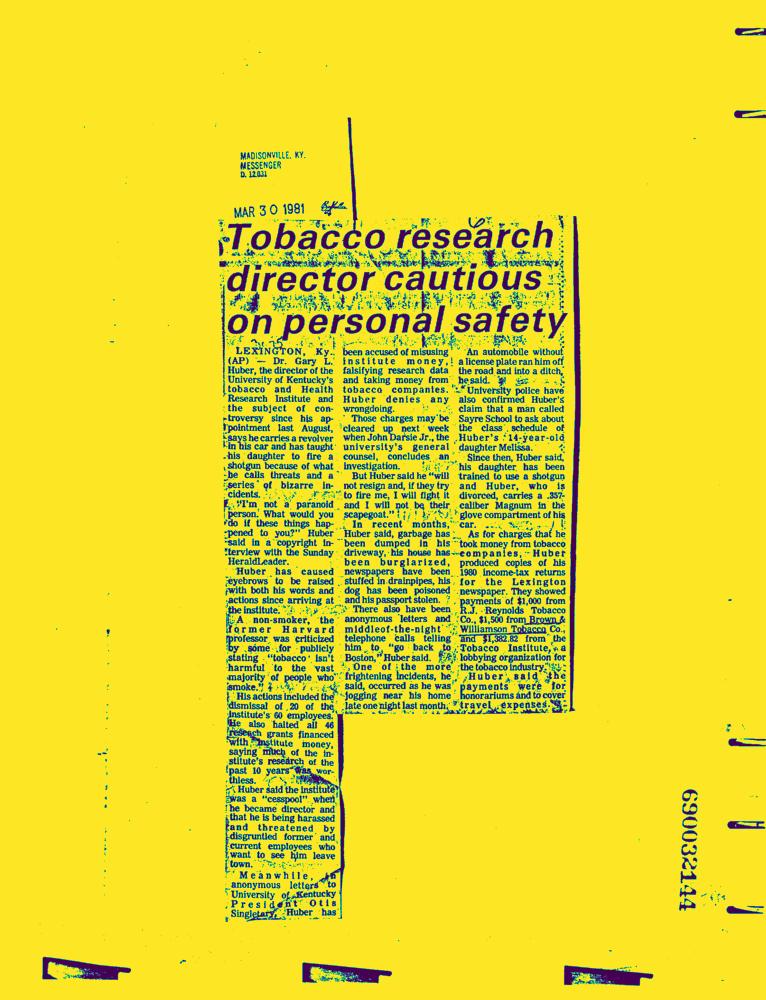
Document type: News-Article